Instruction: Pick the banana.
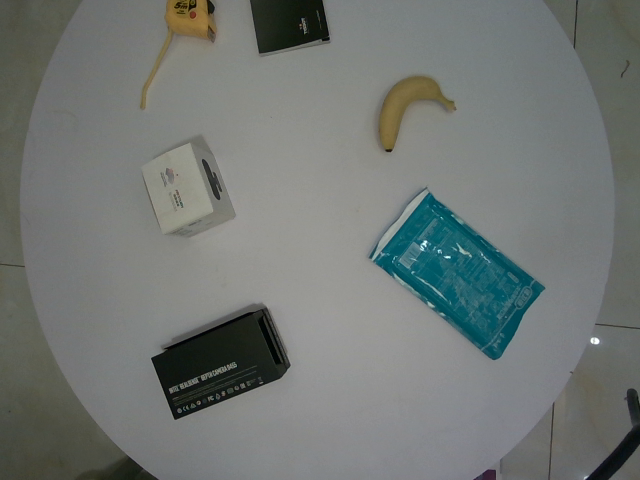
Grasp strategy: vertical